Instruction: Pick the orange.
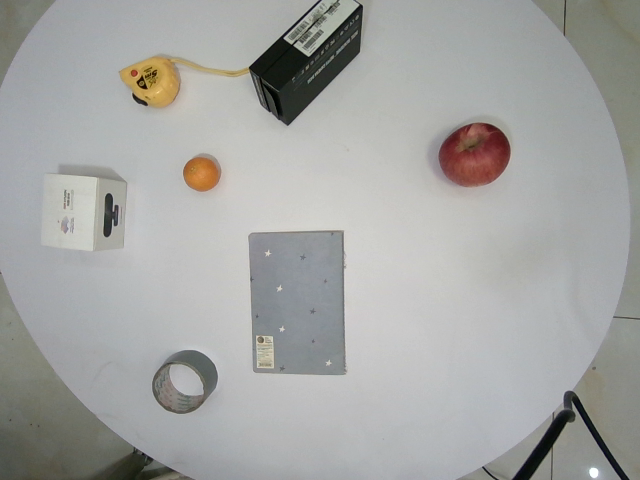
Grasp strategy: vertical